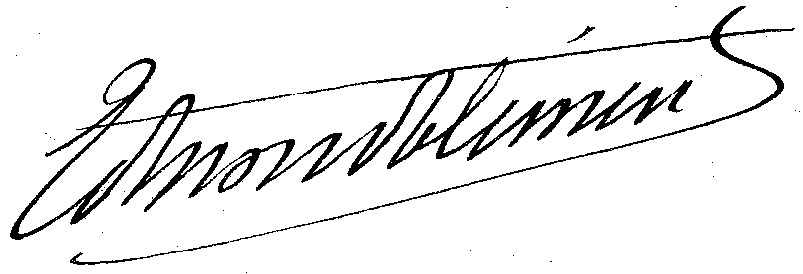
Signature of: edmond clément